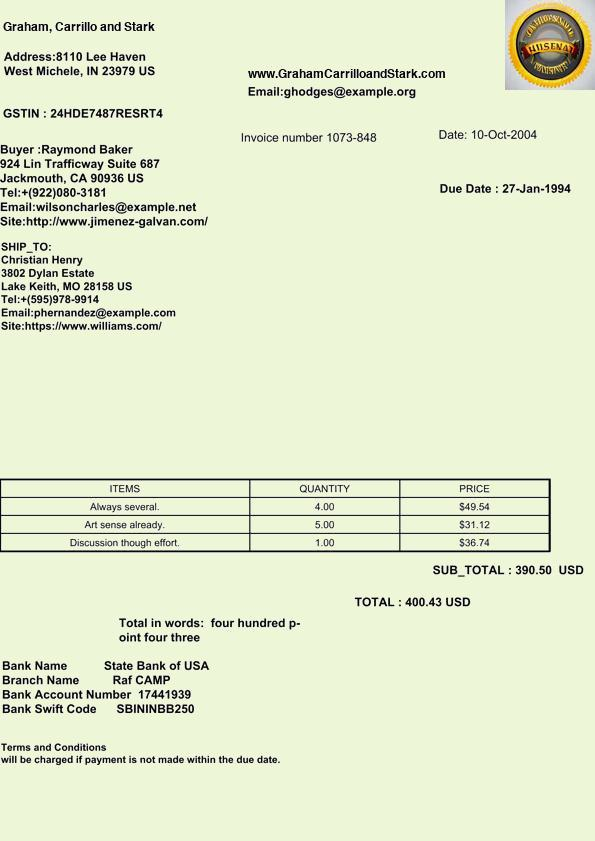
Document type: Invoice